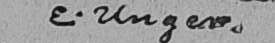
Signature of: eduard unger